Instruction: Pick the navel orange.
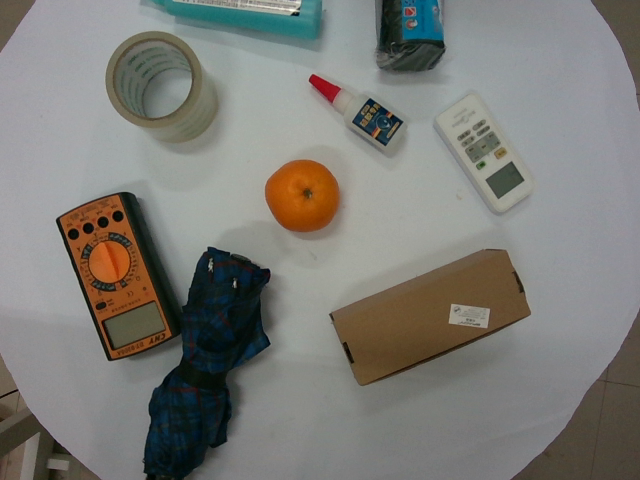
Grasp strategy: vertical